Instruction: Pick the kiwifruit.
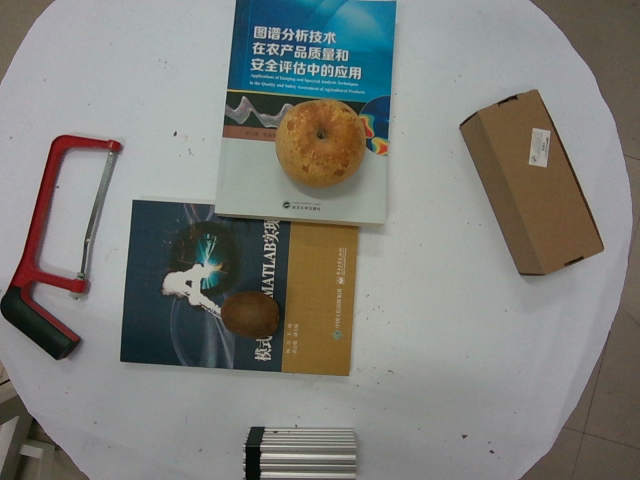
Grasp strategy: vertical